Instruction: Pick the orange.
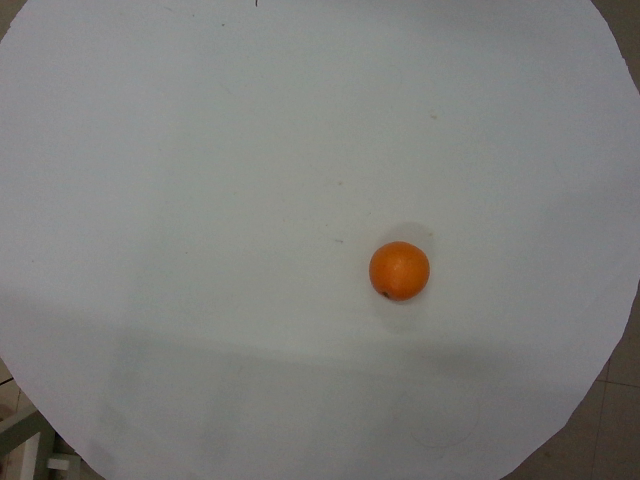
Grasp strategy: vertical